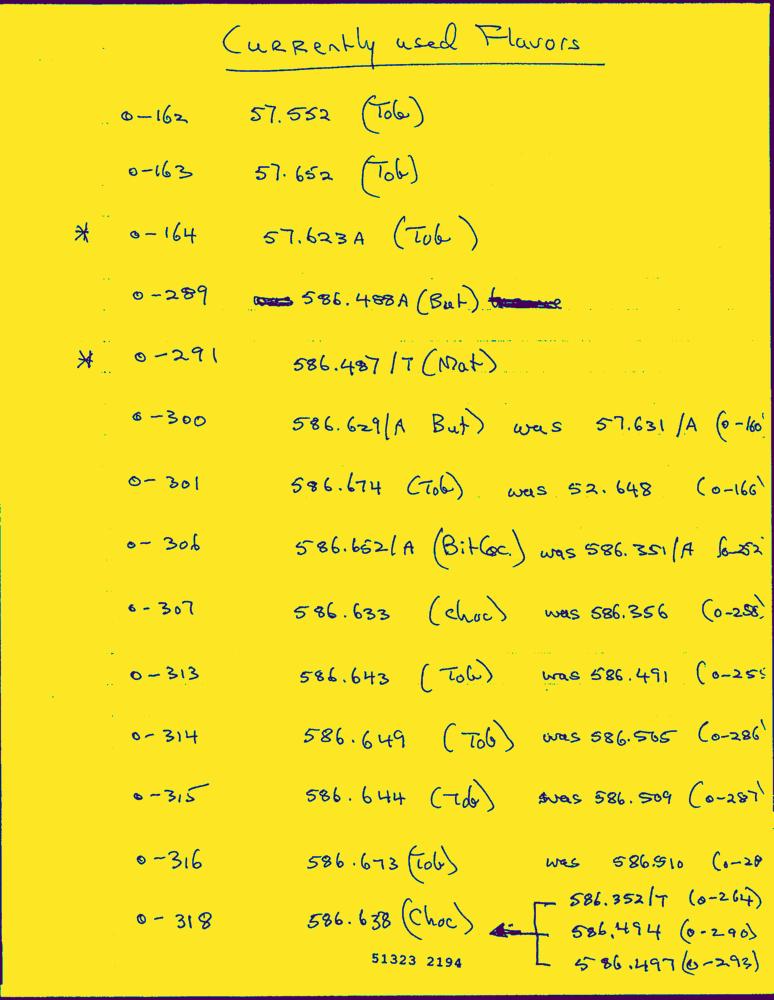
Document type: Hand-Written